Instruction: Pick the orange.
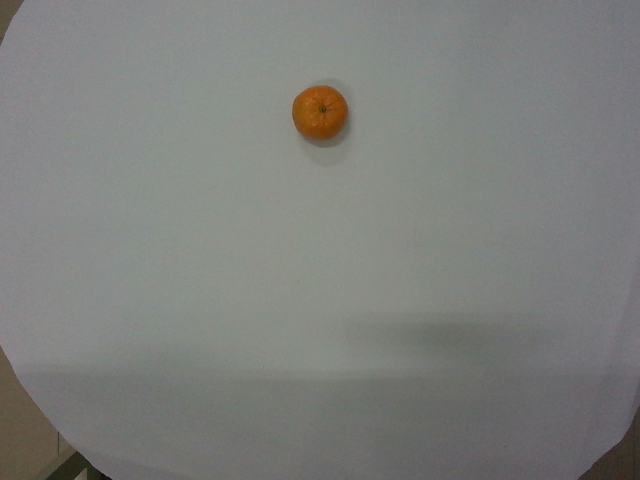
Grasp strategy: vertical